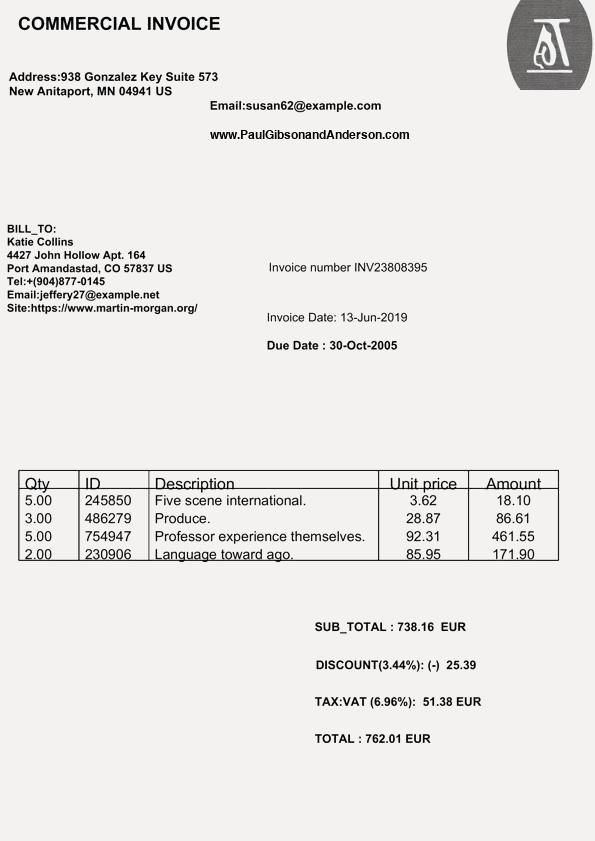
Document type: Invoice